Question: What type of tax is indicated in the document, personal property or real estate?
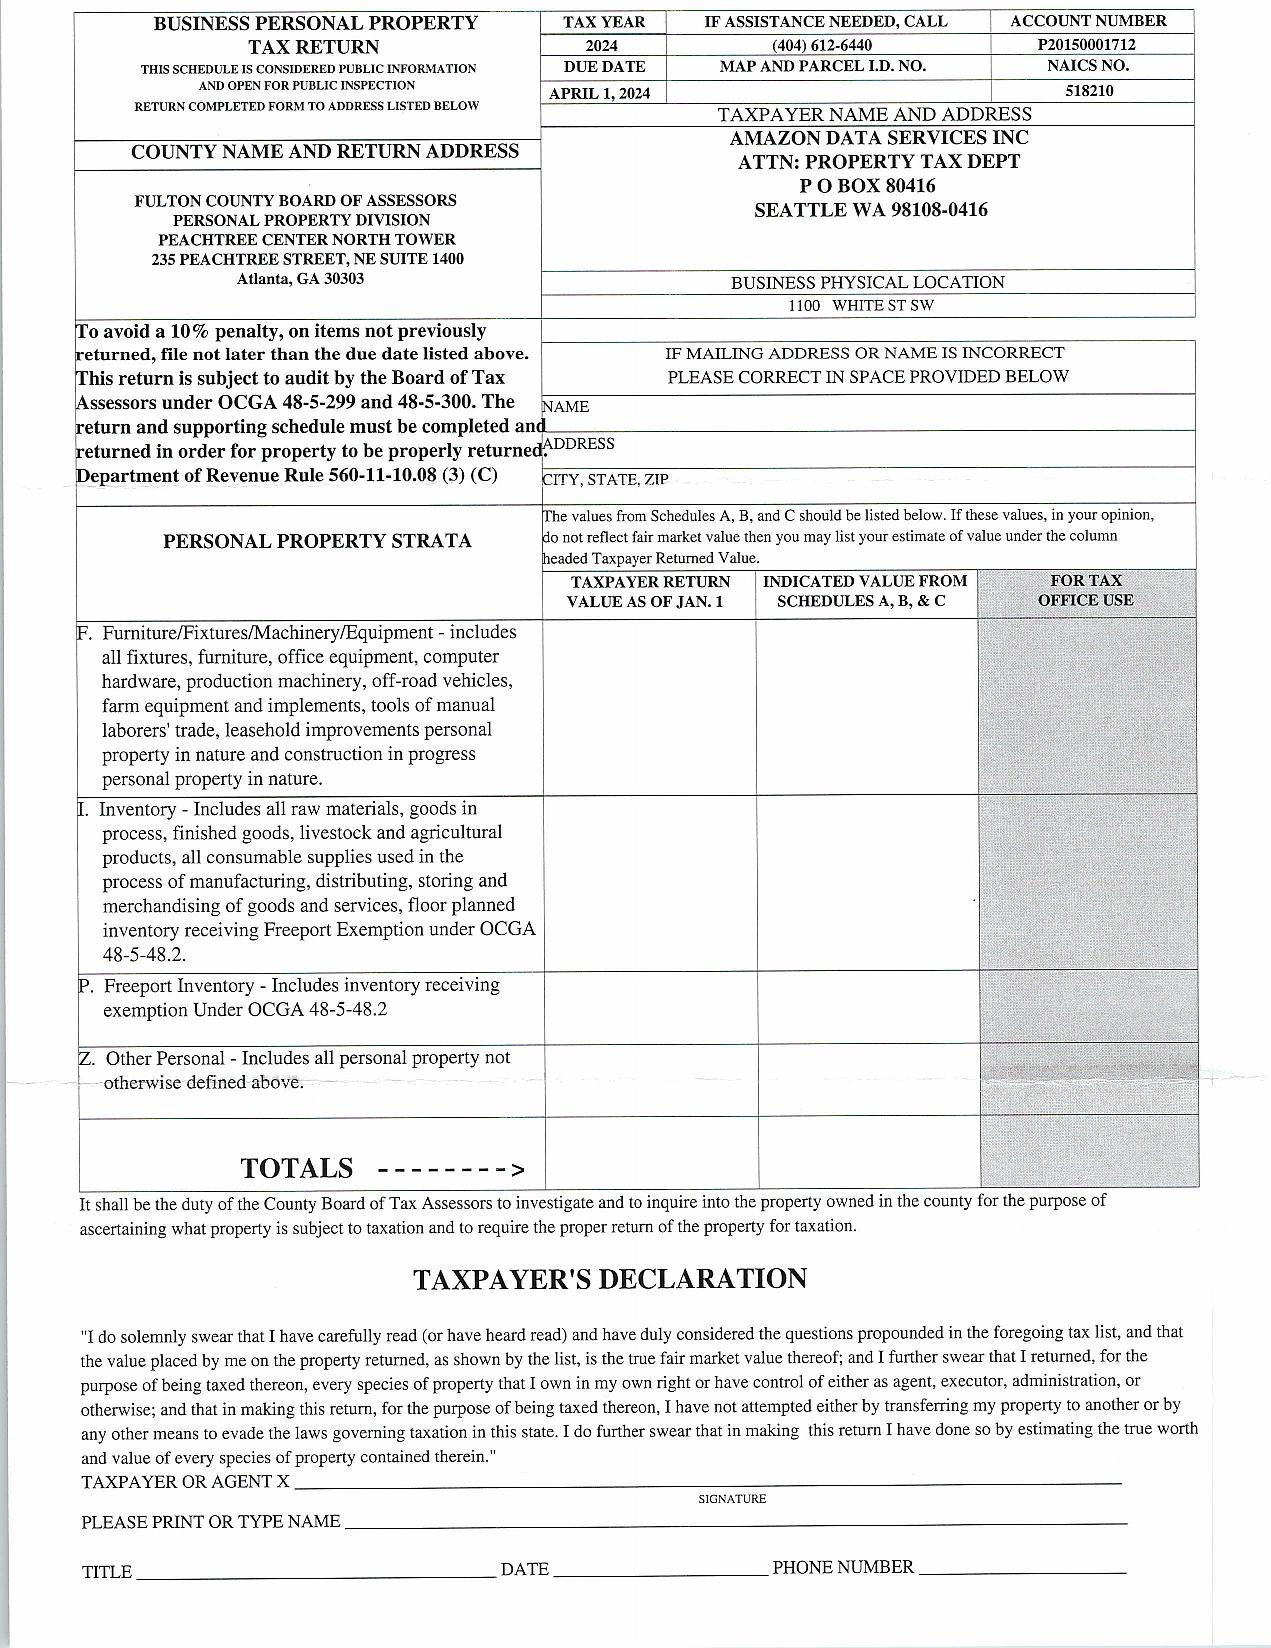
Answer: "Business Personal Property"